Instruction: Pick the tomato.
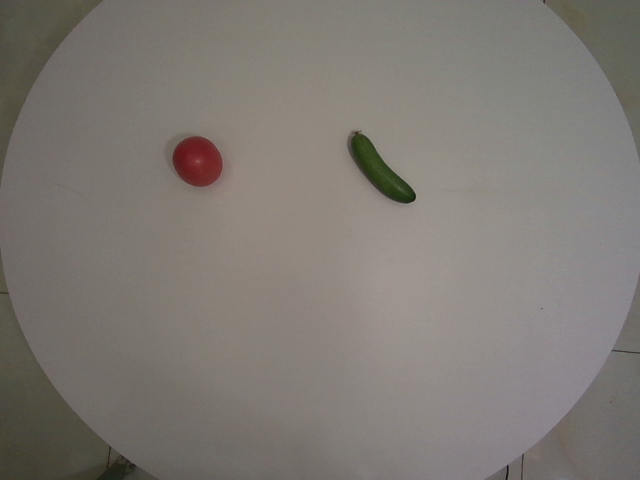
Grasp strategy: vertical